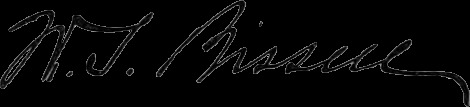
Signature of: wilson s bissell